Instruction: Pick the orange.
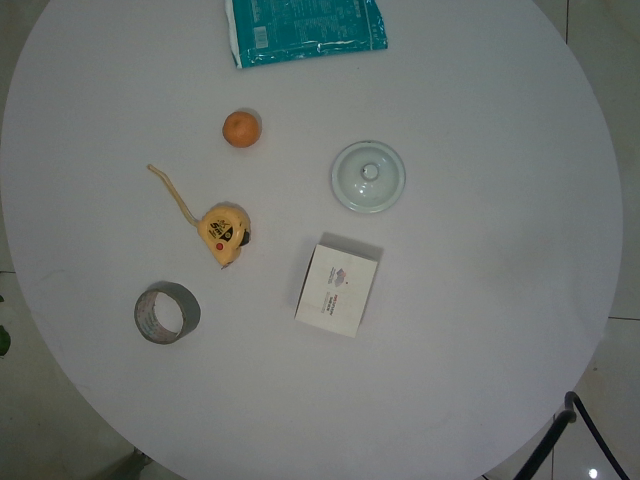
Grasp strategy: vertical